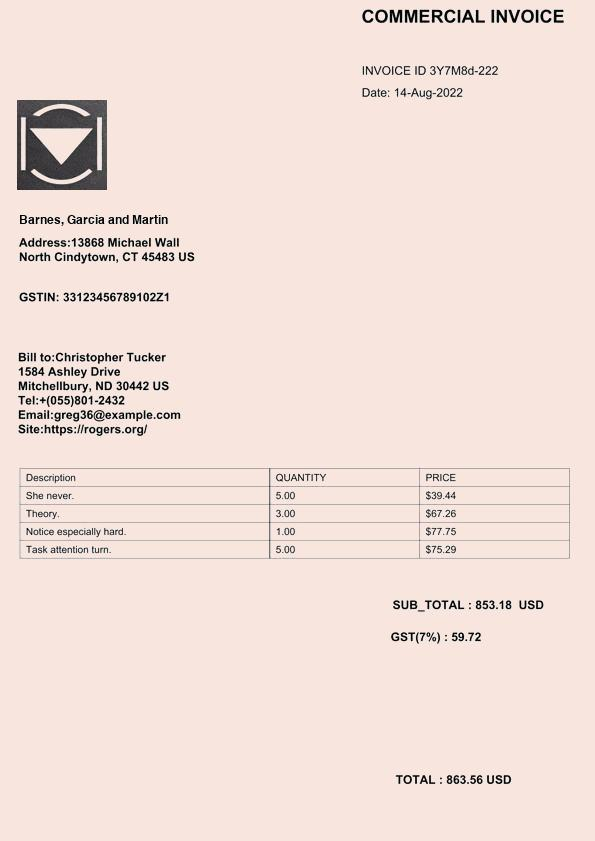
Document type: Invoice